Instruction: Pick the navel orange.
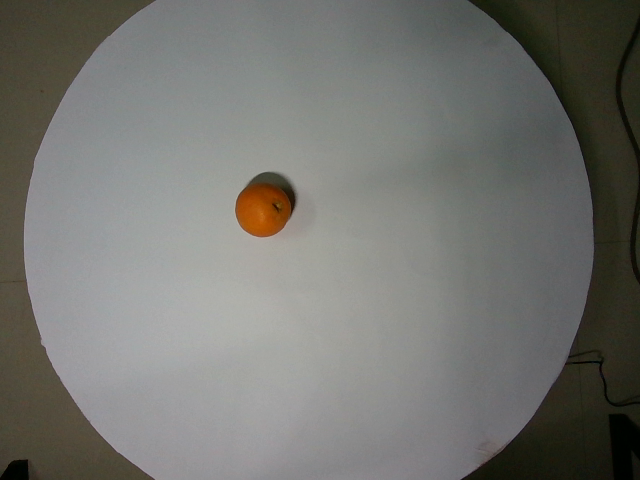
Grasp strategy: vertical